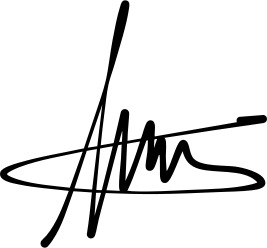
Signature of: filippos fragkogiannis